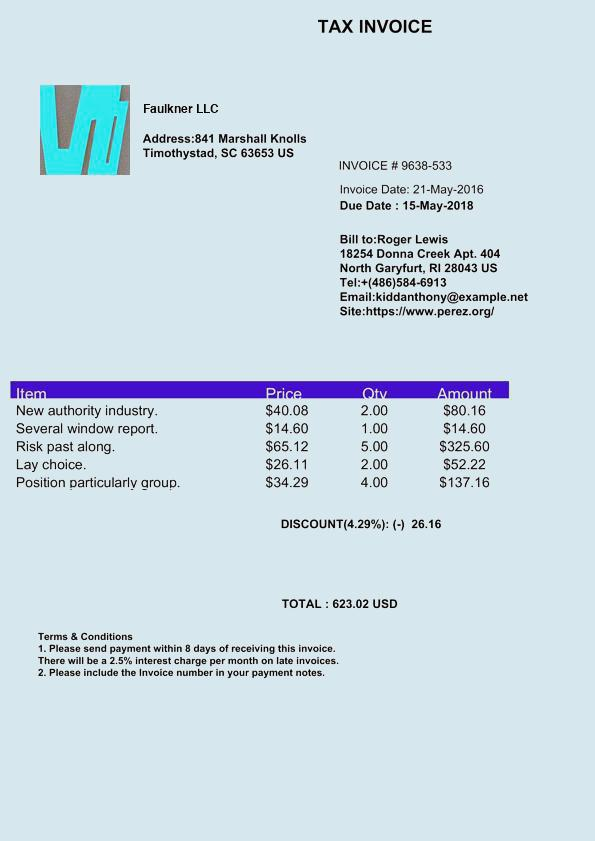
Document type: Invoice